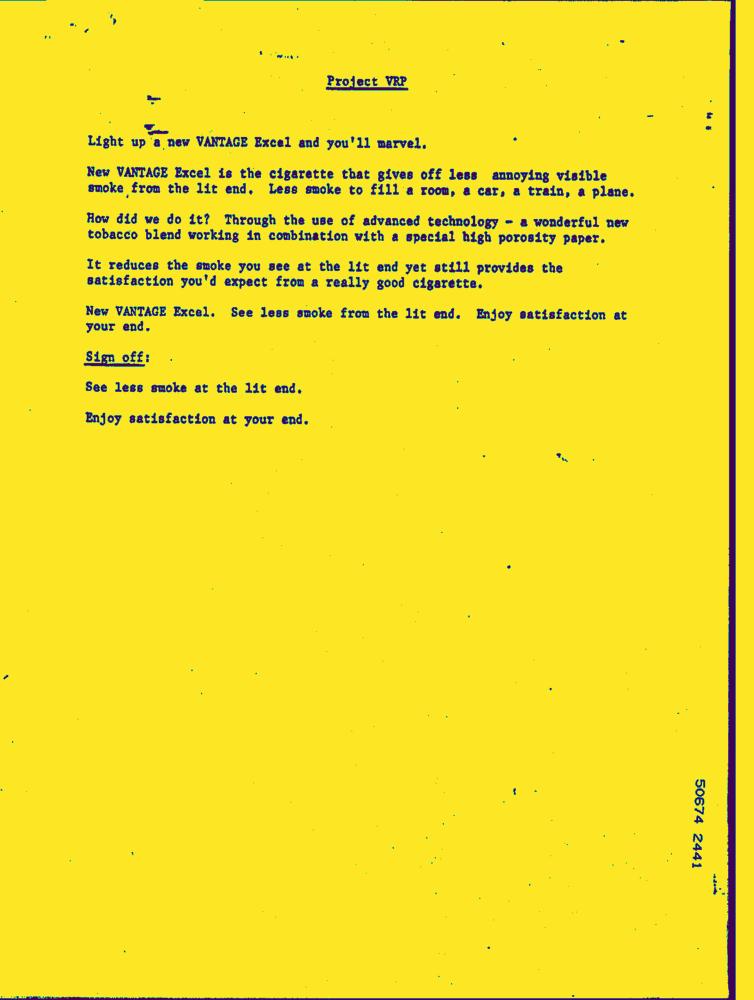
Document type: AD